Patient: Male, age 47
A 47-year-old man was admitted to the Department of Pulmonary and Critical Care Medicine, Beijing Luhe Hospital, Capital Medical University (Beijing, China) with a 3-month history of mucopurulent expectoration and dyspnea. He was initially diagnosed with bronchitis at a health center in the local town and did not undergo chest radiography and laboratory tests. He received intravenous antibiotics for 14 days, but his symptoms were not relieved. Three days before admission, he started having a fever with a maximum temperature of 39.0 C. He did not report chest pain, hemoptysis, headache, vomiting, and other symptoms. His past medical history was unremarkable with no exposure to chronic diseases, infectious diseases or allergy. The patient was a worker and lived in an urban setting. No data on major epidemic, family history, toxic habits, or occupational exposure was reported. He was married and denied any sexually transmitted infections or drug abuse. He had a 30-year smoking history (20 cigarettes per day on average) and a 20-year history of alcohol intake of a 150 mL daily.
At admission, the patient was febrile with a temperature of 38.9 C, tachycardiac (107 beats/min), and tachypneic (22 breaths/min). His blood pressure (110/80 mmHg) and oxygen saturation (99%, measured by pulse oximetry while breathing ambient air) were normal. Examination of the oral cavity showed poor hygiene. There were wet rales in the right lung. The auscultation of the heart revealed regular rhythm without murmur. The abdomen was tender, and there was no organomegaly. No abnormal findings were found in the neurologic examination.
The laboratory data was as follows: the peripheral blood white cell count was 8,740 cells/mul with 78.40% neutrophils, and 14.10% lymphocytes, and 6.70% monocytes; hemoglobin 110 g/L, the hematocrit 34%, the platelet count 447,000 per cubic millimeter. The C-reactive protein (71.67 mg/L), and erythrocyte sedimentation rate (100 mm/h) were significantly elevated. The PCT was mildly increased (0.13 ng/ml). Biochemical analysis of liver and renal showed normal range except slightly decreased albumin (32.1 g/L). Coagulation profile was normal and the serum tumor markers were negative. The results for possible connective tissue disease, such as antinuclear antibody, extractable nuclear antigen, and antineutrophil cytoplasmic antibody, were also negative. The serum IgM antibodies specific for respiratory pathogens, including Legionella pneumophila antibody, Mycoplasma pneumoniae antibody, Chlamydia pneumoniae antibody, influenza A virus antibody, and influenza B virus antibody, revealed no abnormality. The serum (1,3)-beta-D-glucan test (G test), the galactomannan test (GM test), and the serum TB test (T-SPOT) were all negative. The results of two blood cultures were negative. No pathological findings were detected in repeated sputum smears and cultures. A chest computed tomography (CT) scan showed a consolidation shadow in the upper and middle lobes of right lung with foci of necrosis (Figure 1).
Initially, We considered pneumonia as a possible diagnosis, which needed to be identified with lung cancer or pulmonary tuberculosis, and Antibiotic therapy with intravenous piperacillin-sulbactam was initiated. To make a definitive diagnosis, we performed a flexible bronchoscopy (Figures 2A-C), revealing purulent secretions in the medial and lateral segments of the right middle lobe (RML), drastically obstructing the lumen. After suction, the purulent secretions of the medial segment were reduced and the lateral segment was unobstructed. Then, bronchial brushing (BB), bronchial biopsy, and bronchoalveolar lavage were performed in the medial segment of the RML. Bronchial mucosal biopsy and BB specimens revealed only non-specific inflammation of the mucosa, and no pathogens were observed in the bronchoalveolar lavage fluid (BALF) through routine specimen smear and culture. On the third day after admission, the patient had no fever and continued to receive intravenous piperacillin-sulbactam therapy. To reduce secretions and search pathogens, we performed a second flexible bronchoscopy (Figures 2D-F), showing purulent secretions in the medial segment of the RML and the anterior segment of the right upper lobe (RUL). The BALF sample of the second time was sent for microbiological analysis. We took an appropriate amount of BALF samples for Gram staining, which is blue-purple (Figure 3). The BALF specimen was vortexed and shaken for 30-60 s. We used a sterile tool to spread a 10 muL calibration sample on the surface of the blood plate. The inoculated blood plate was incubated at 35 C for 48 h in a carbon dioxide incubator (5-10% CO2). The colony growing on the culture medium was smeared on a target plate. After drying, it was covered using a 1 muL Bruker matrix solution. When it was dry, the target plate was loaded into the machine: Microflex LT (Bruker Daltonics, Bremen, Germany). Matrix-assisted laser desorption/ionization time-of-flight mass spectrometry (MALDI-TOF/MS) for the identification of pathogens was performed, and Actinomyces graevenitzii was identified from the BALF. These results indicated that the pulmonary lesion of our patient was caused by A. graevenitzii. After administration of antibiotic treatment with piperacillin-sulbactam for ten days, the clinical condition of the patient improved obviously, and the CRP dropped to 29.34 mg/L, though the pulmonary lesions on the chest CT scan (Figures 4A-D) were not significantly absorbed. The patient was discharged with oral amoxicillin-clavulanate. A timeline with all relevant data from this clinical case is available in Figure 5. At the 7-month follow-up, the clinical condition of the patient was getting better and the chest CT scans (Figure 4) revealed that the consolidation shadow of the right lung was gradually absorbed.
Keywords: actinomyces graevenitzii, bronchoscopy, consolidation, matrix-assisted laser desorption/ionization time-of-flight mass spectrometry, pulmonary actinomycosis (pa)
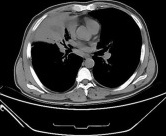
Image caption: Chest computed tomography images at admission. A consolidation shadow in the right upper and middle lobes, with necrosis containing foci of air. lung window.